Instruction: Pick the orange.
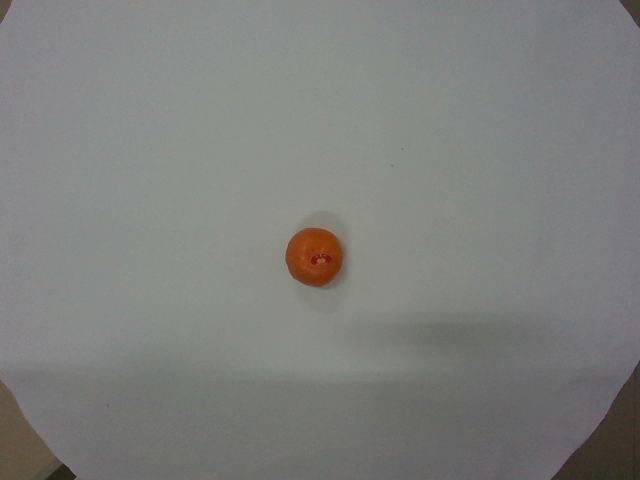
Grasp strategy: vertical